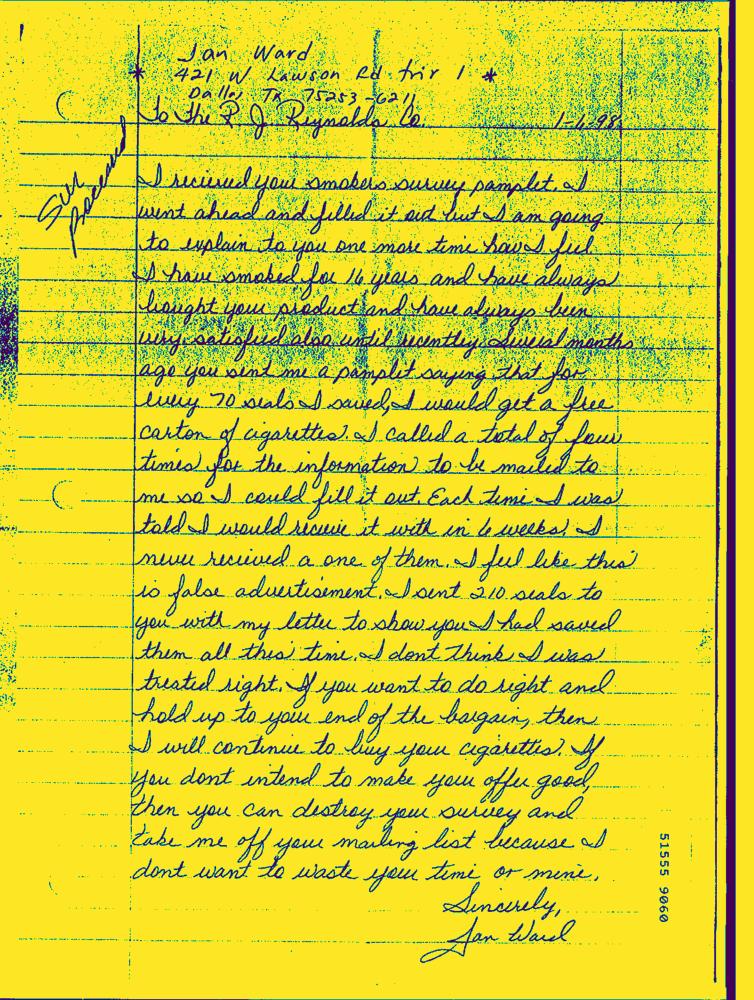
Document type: Hand-Written